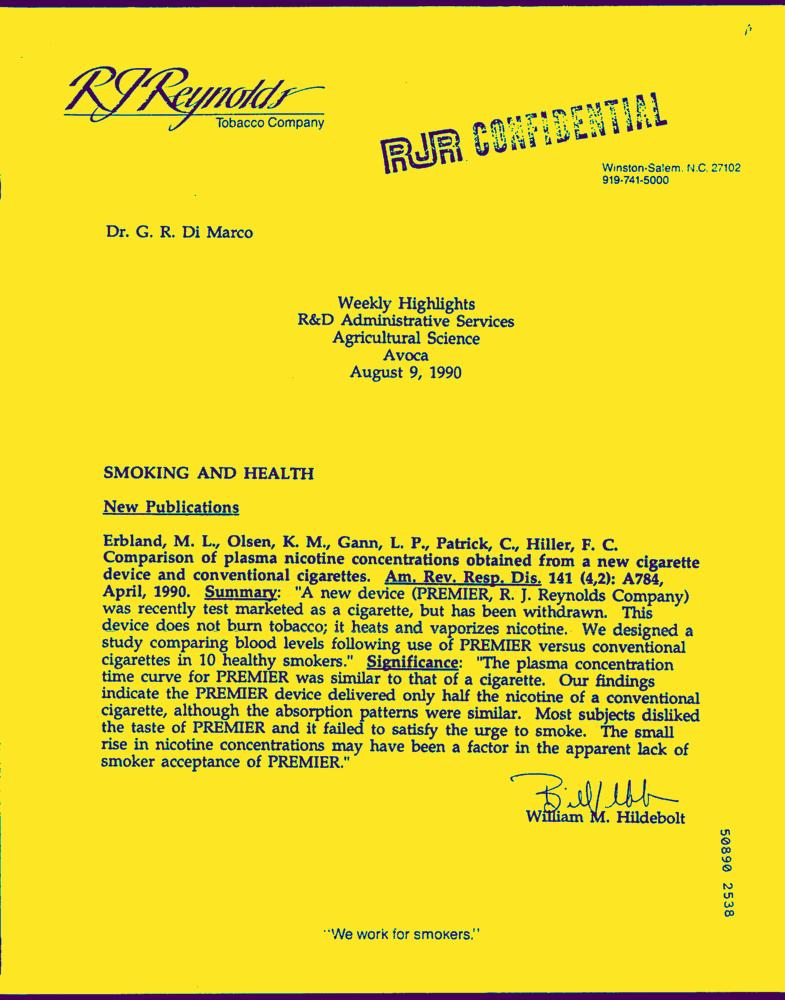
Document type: Letter-Doc